Question: What is the filing due date as per the document?
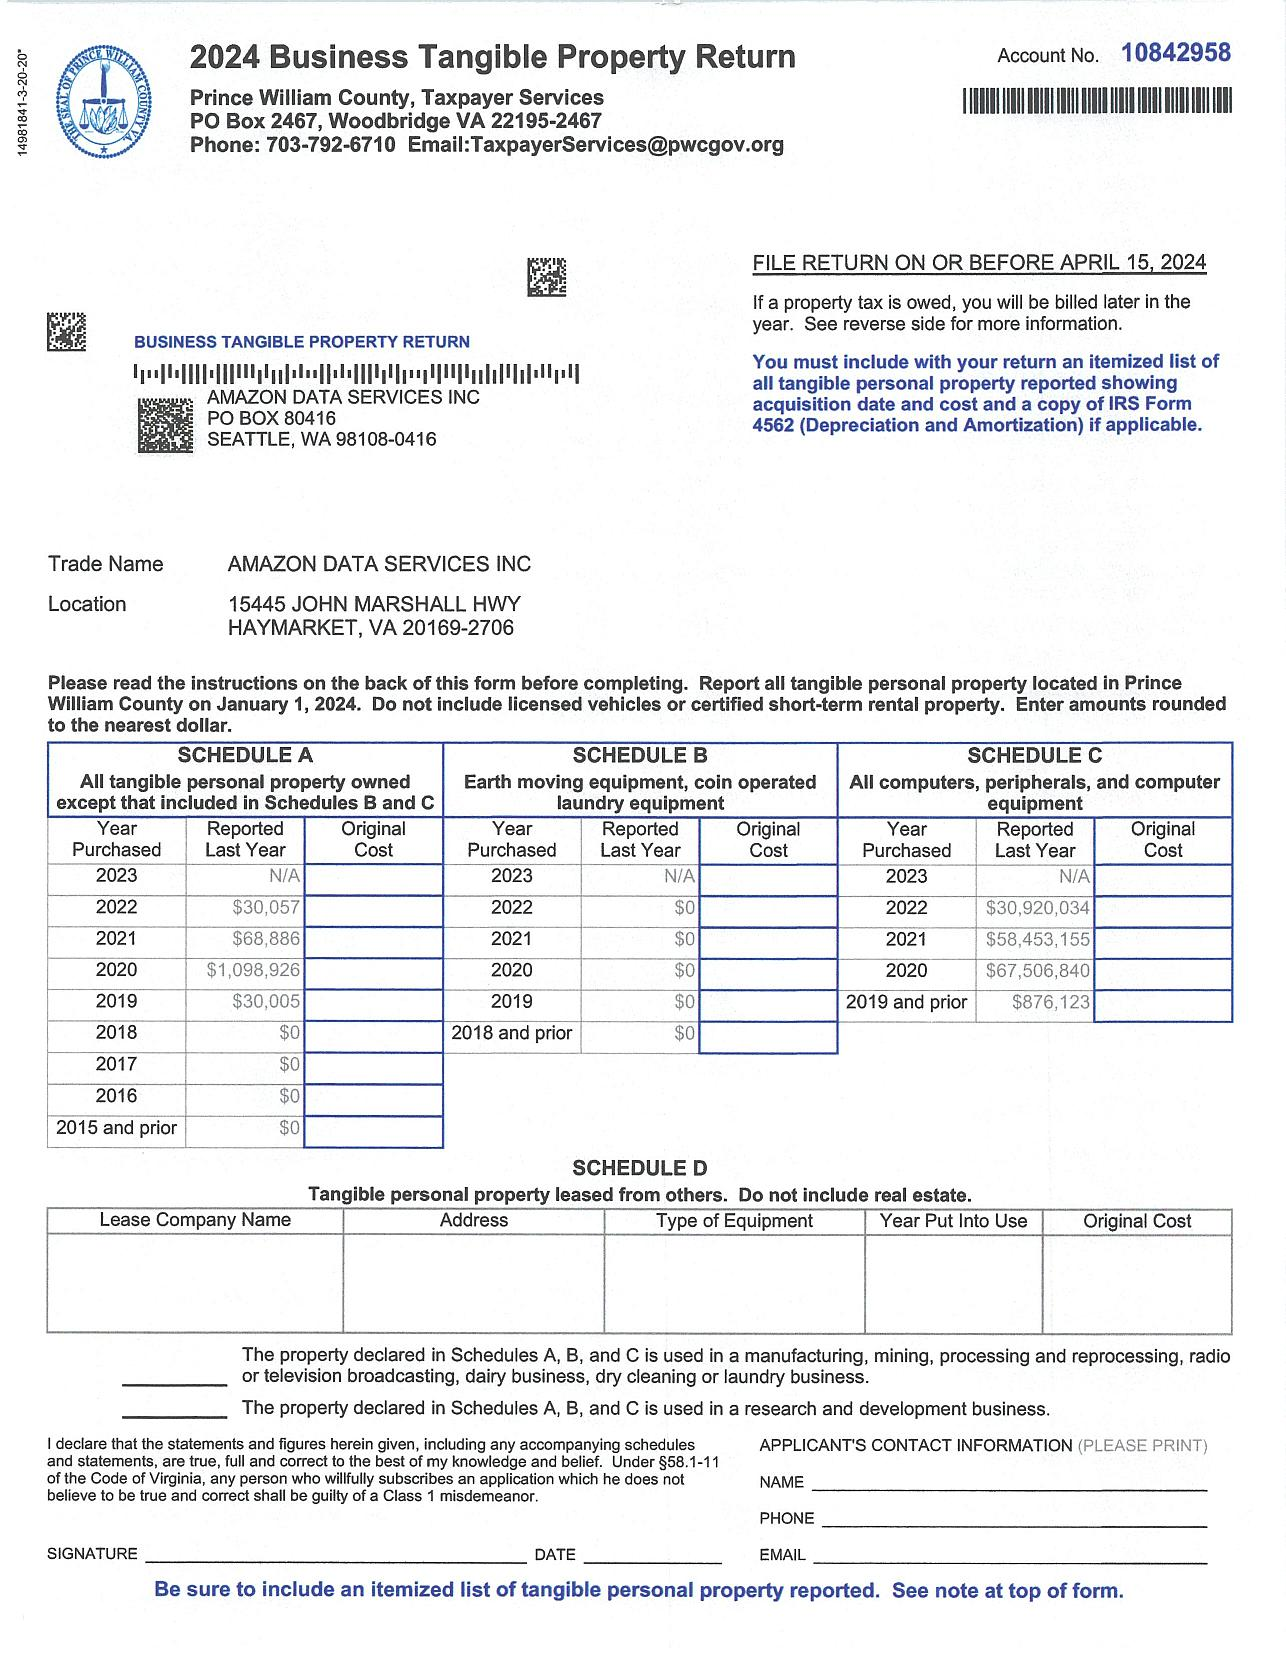
Answer: "15-Apr-24"